Question: Talk about the condition:
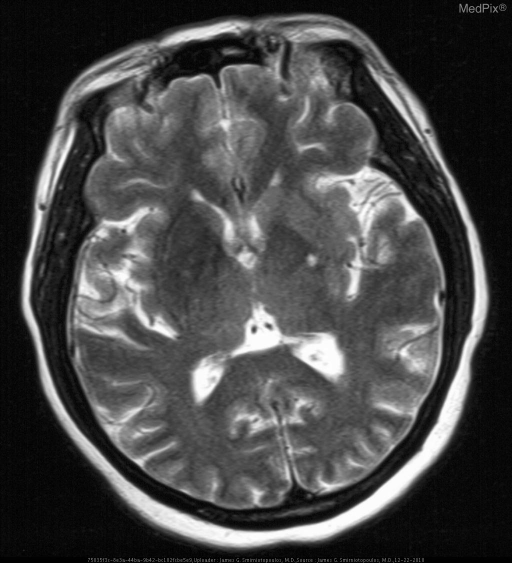
Answer: The disease is discussed as: Hyperglycemic hemichorea/hemiballismus is a recognized entity, seen most often in older patients, women more often than men, Type 2 diabetes mellitus (DM), presenting with a blood glucose > 400 mg/dl - and usually without ketosis.  It has been reported more often in Asian women.

This may be the patient's first presentation with DM.  The "classic" MR findings include unilateral or bilateral signal changes in the basal ganglia (putamen >> caudate) on MR and CT.

Most characteristic is T1 hyperintensity in the putamen; and, corresponding T2 hypointensity.  CT scans may show hyperattenuation in the putamen.

In most patients, both the clinical and the imaging findings are reversible with control of blood sugar.

REFS for hyperintense basal ganglia - http://www.ncbi.nlm.nih.gov/sites/entrez?db=pubmed&cmd=link&linkname=pubmed_pubmed&uid=7677016
PMID: 7677016

Possible explanations for the imaging features (hyperattenuation on CT, Dark Bright T1, Dark T2) include blood-brain-barrier breakdown (BBB), deposition of calcium and mineralization, microhemorrhages, myelin destruction, and manganese associated with reactive astrogliosis.  Some of these would be acute (contrast and hemorrhage), and others more likely to be subacute or chronic (mineralization and astrogliosis).

References below courtesy of
Michael H Lev, MD, FAHA
Director, Emergency Neuroradiology and Neurovascular Lab
Massachusetts General Hospital
Associate Professor of Radiology
Harvard Medical School
---------------------------------------------------------------
Wintermark M, Fischbein NJ, Mukherjee P, Yuh EL, Dillon WP. Unilateral putaminal CT, MR, and diffusion abnormalities secondary to nonketotic hyperglycemia in the setting of acute neurologic symptoms mimicking stroke.
AJNR Am J Neuroradiol. 2004 Jun-Jul;25(6):975-6.
PMID: 15205134

Abstract
A 75-year-old Asian man presented with two episodes of chorea associated with nonketotic hyperglycemia. His chorea rapidly resolved after restitution of a normal serum glucose level, although an MR image obtained at the time of acute symptoms demonstrated high signal intensity on T1-weighted images, low signal intensity on T2-weighted images, and restricted diffusion, all involving the left putamen. A CT scan obtained 1 month later demonstrated faint hyperattenuation of the involved putamen. The reported pathophysiologic considerations for these imaging features are reviewed, and an original explanation is proposed.

Comments
AJNR Am J Neuroradiol. 2005 Jan;26(1):194; author reply 194-5.  PMID: 15661727

----------------------------------------------------------------------
Lai PH, Tien RD, Chang MH, Teng MM, Yang CF, Pan HB, Chen C, Lirng JF, Kong KW. Chorea-ballismus with nonketotic hyperglycemia in primary diabetes mellitus.
AJNR Am J Neuroradiol. 1996 Jun-Jul;17(6):1057-64.

Abstract
PURPOSE: To describe the neuroimaging (Ct, MR, and single-photon emission CT [SPECT]) findings in a series of patients with chorea-ballismus associated with nonketotic hyperglycemia in primary diabetes mellitus and to correlate the imaging findings with the clinical presentation.

METHODS: The neuroimaging and clinical data from 10 patients with chorea-ballismus associated with nonketotic hyperglycemia in primary diabetes mellitus were evaluated. Family and drug histories, as well as other causes of chorea, were excluded. All 10 patients had CT, 5 also had MR imaging, and 3 had SPECT examinations. Three had follow-up CT and MR imaging studies, and MR findings were correlated with CT findings in 5 cases. Two experienced neuroradiologists, aware of the diagnosis but blinded to the clinical status of the patients, evaluated all images and reached a consensus as to the final
interpretation.

RESULTS: CT studies in 9 of 10 patients showed a hyperdense putamen and/or caudate nucleus; in 1, the CT findings were normal. T1-weighted MR images in all 5 patients who had MR imaging (including the patient with a normal CT study) showed hyperintense lesions without significant T2 signal alternation at the basal ganglia. In all 3 of the patients who had SPECT studies of the brain, the scans revealed hypoperfusion at corresponding areas. All 3 follow-up studies depicted resolution of the lesions in the abnormal basal ganglia. Increased hypointensity on T2-weighted and gradient-echo T2*-weighted images was also
observed in the sequential MR images. In all patients, the initial side of involvement correlated well with the neuroimaging findings. The chorea resolved within 2 days after treatment of the hyperglycemia in 9 patients.

CONCLUSION: In patients with chorea-ballismus associated with nonketotic hyperglycemia in primary diabetes mellitus, CT and T1-weighted MR images show unilateral or bilateral lesions of the putamen and/or caudate. SPECT scans show hypoperfusion. These findings may be related to petechial hemorrhage and/or myelin destruction. Early recognition of these imaging characteristics may facilitate diagnosis of primary diabetes mellitus with hyperglycemia and prompt appropriate therapy.

PMID: 8791916